Question: What was observed in the imaging?
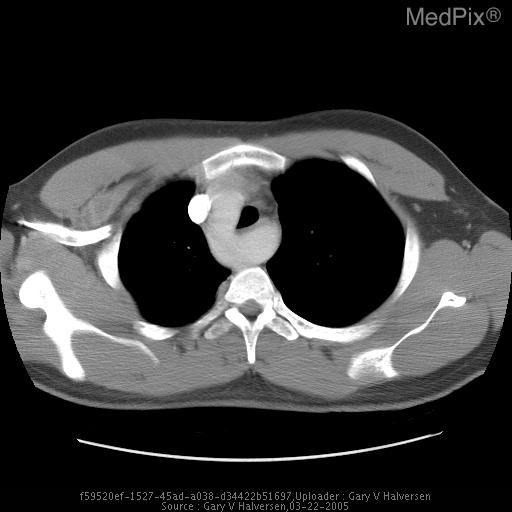
Answer: The imaging shows Initial PA/Lateral images of the chest show a right sided aortic arch without other focal abnormality. CT confirms a right sided arch with aberrant left subclavian artery.  Of note is a very prominent diverticulum at the origin of the aberrant left SCA. CT image 3.  Note very large diverticulum at the origin of the aberrant left subclavian artery..